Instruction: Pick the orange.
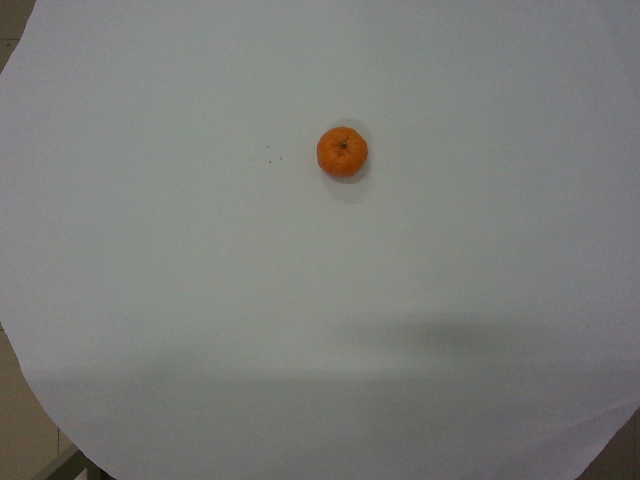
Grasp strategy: vertical